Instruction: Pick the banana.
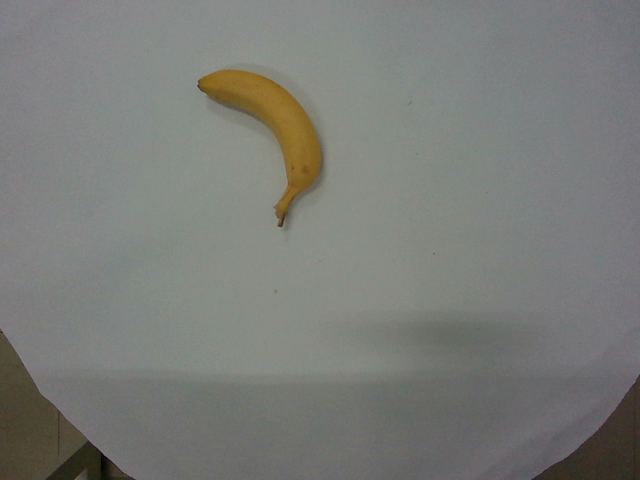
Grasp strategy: vertical